Question: What appears to be the issue?
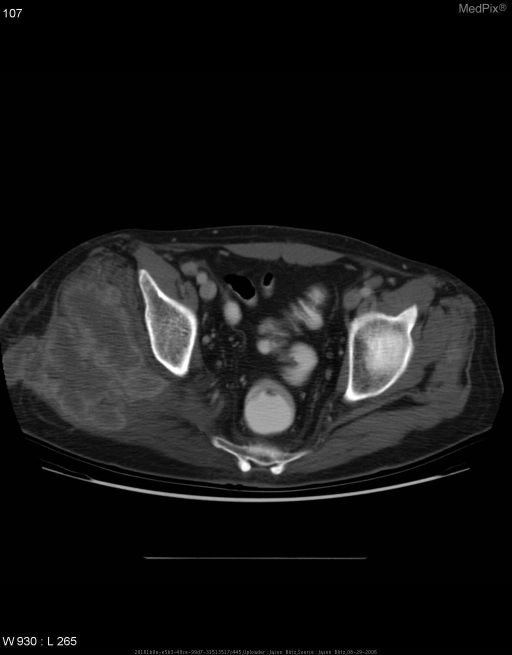
Answer: The findings suggest Chest and abdominal CT on 13 April 2006 revealed the following in comparison with an August 2004 chest and abdominal CT:
  •  Progression of right hilar adenopathy and enlargement of the pleural-based soft tissue mass along the posteromedial aspect of the right lower lobe.
  •  Pulmonary parenchyma demonstrates enlargement of multiple
right lower lobe pulmonary nodules.
  •   The pancreas, spleen, adrenal glands, and kidneys are normal.
  •   Soft tissue in the bilateral gluteal regions are normal.

Chest and abdomal CT on 16 August 2006 after 4 months of chemotherapy and radiation revealed the following in comparison with the 13 April 2006 study:
  •   Subcarinal lymphadenopathy is demonstrated and increased from previous study.
  •   Associated rib destruction is demonstrated.
  •   Associated endobronchial narrowing is demonstrated extending to the right lower lobe.
  •   No pulmonary nodules are seen in the left lung.
  •   Interval development of bilateral adrenal masses.
  •   Soft tissue masses are demonstrated within the mesentery.
  •   Interval development of right gluteal mass. 16 August 06 Abdom CT demonstrating metastatic spread to right gluteal soft tissue.. The patient might have a history of Chief complaint:

47 y/o male presented in Nov 2005 with pain in right anterior thigh.  X-ray revealed a mass in the femur and adjacent soft tissue.  Partial surgical resection of mass revealed adenocarcinoma.  Subsequent PET scan indicated increased uptake at several locations in the right lung.

Patient had a history of pulmonary nodules dating to 2003/2004.  However a PET conducted in August of 2004 was negative except for minimal uptake in one pulmonary nodule.  Serial X-rays showed no changes in these nodules through mid 2005.

Patient was diagnosed with metastatic adenocarcinoma of the right lung and referred to oncology for radiation and chemotherapy.

PMX:
  •  Nephrolithiasis
  •  Hyperlipidemia

PSHX:
  •  Right neck lymph node resection (benign) at 22 yo
  •  Cholestectomy in 2004

SocHx:
  •  >1PPD for 20 years
  •  No ETOH

FMHX:
  •  Sister (smoker) died of lung cancer in 1979
  •  Sister (non-smoker) died of lunger cancer at 40 yo
  •  Sister (non-smoker) died of lung cancer at 62 yo
  •  Brother (smoker) diagnosed with head and neck cancer 2006

Meds:
  •  Percocet

Allergies:
  •  Aspirin - upset stomach.